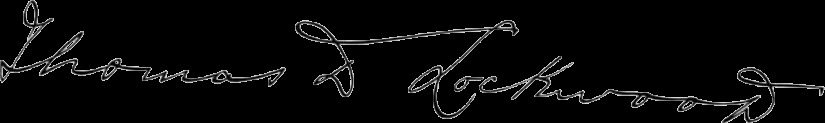
Signature of: thomas dixon lockwood